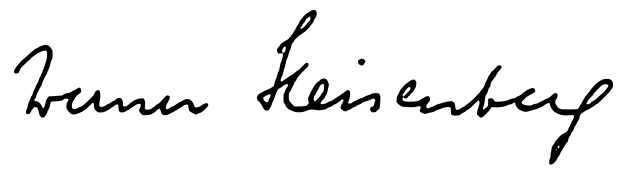
Signature of: werner heisenberg